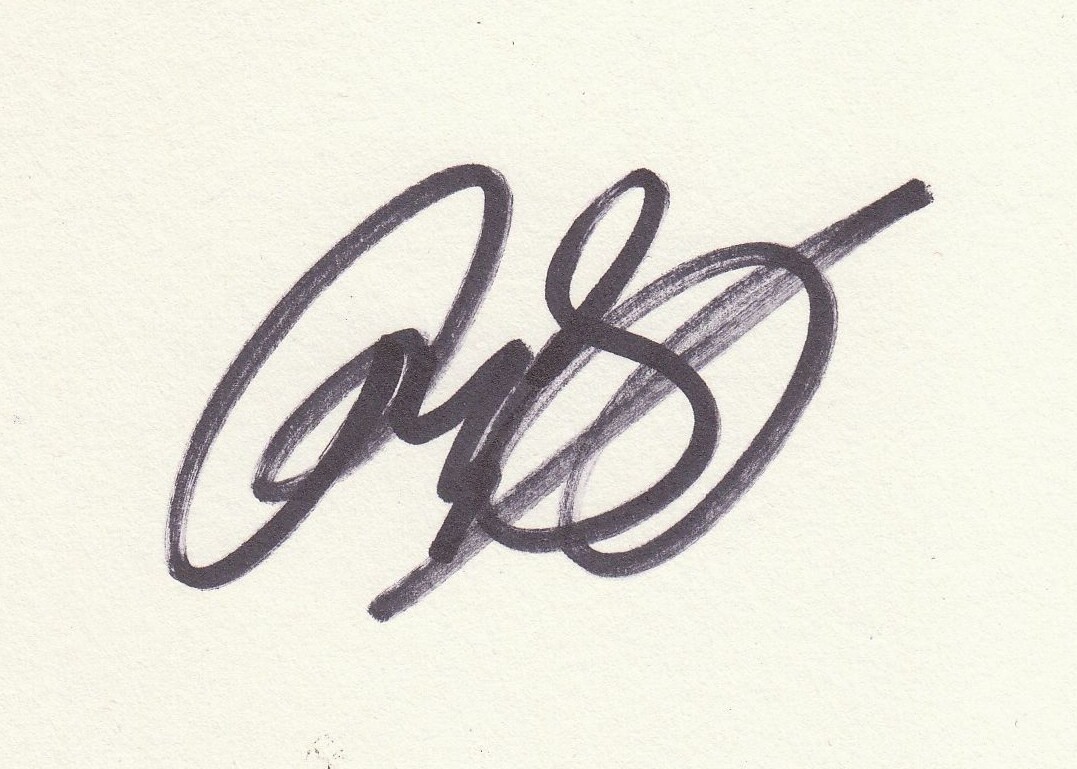
Signature of: ryan giggs